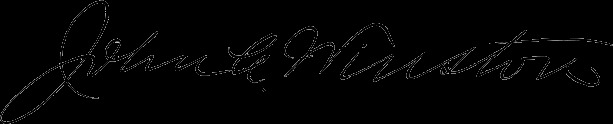
Signature of: john clark winston